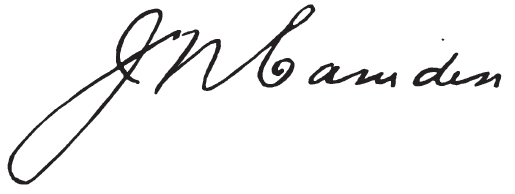
Signature of: johnson n camden jr